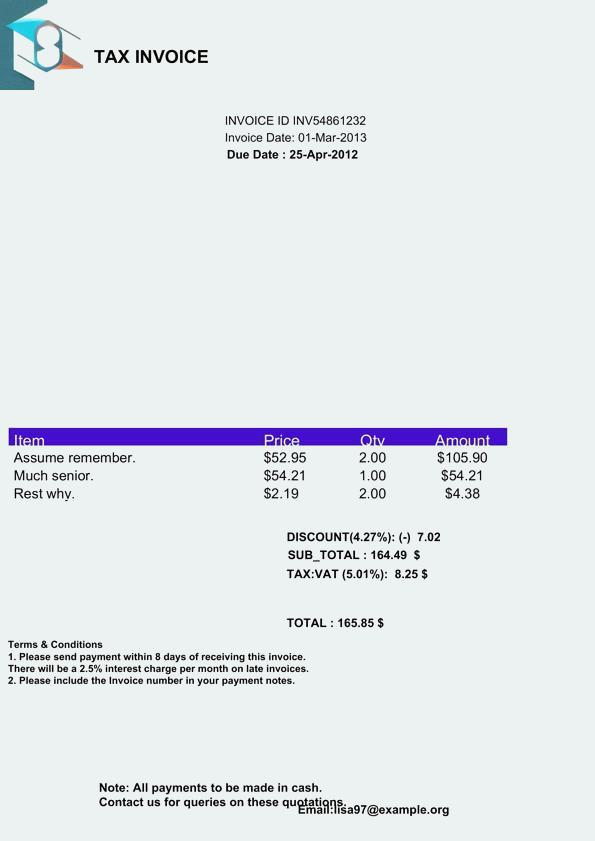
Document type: Invoice